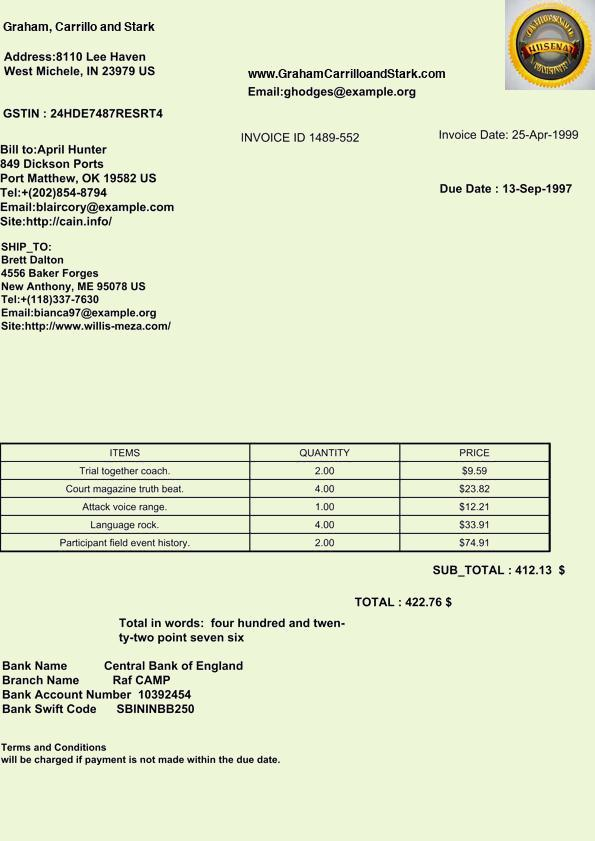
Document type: Invoice